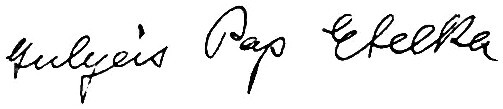
Signature of: etelka gulyás pap